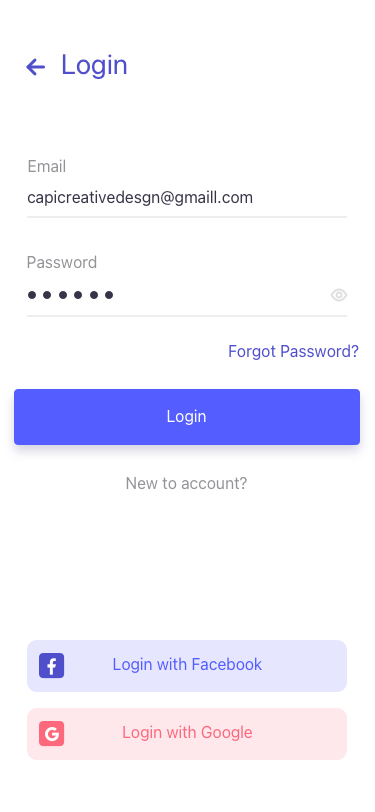
Text in this UI design:
Login with Facebook
Login with Google
Login
Forgot Password?
New to account?
Email
capicreativedesgn@gmaill.com
Login
Password